Question: In what way does the history help explain the case?
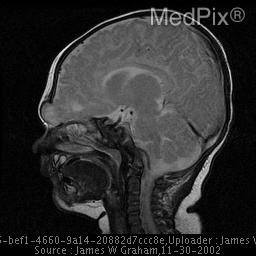
Answer: The patient's history of 8-week-old baby boy with a glabellar area mass. is key in understanding the case.